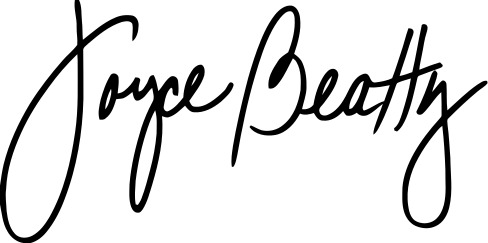
Signature of: joyce beatty